Question: Describe the condition in detail:
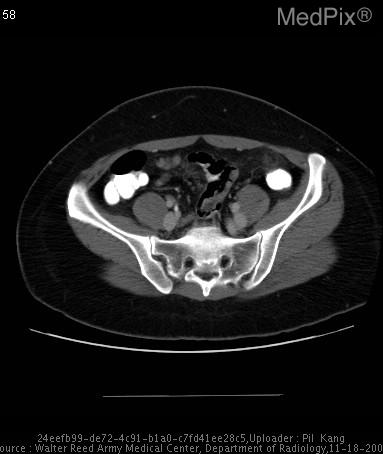
Answer: The disease is discussed as: Epiploic appendages are lobulated masses of fat attached to the serosal surface of the colon, and because of its fatty density, normally they cannot be distinguished from the mesenteric fat.  Only with ascites or perhaps with gross free air would one be able to distinguish a normal epiploic appendage.

Hyperattenuating ring sign has been described in the literature as a rather characteristic finding of epiploic appendagitis.  These epiploic appendages can torse at its attachment to the serosal surface of the colon and become infarcted and inflammated due to compromise of the vascular supply.  In this case, the inflammed peritoneum surrounding the epiploic appendage becomes thickened and evident on CT, drawing an apparent ring around the epiploic appendage.

Primary epiploic appendagitis has been reported in 2.5-7.1% of patients who are suspected clinically of having diverticulitis, and approximately in 1.0% of patients suspected of having appendicitis.